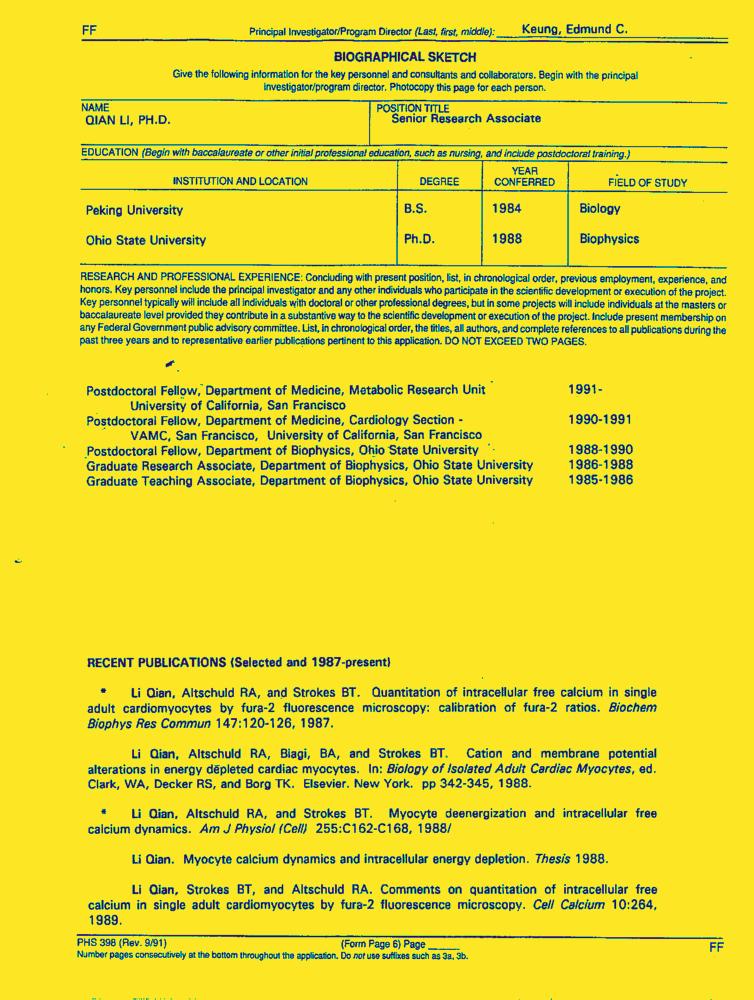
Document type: Resume-Doc